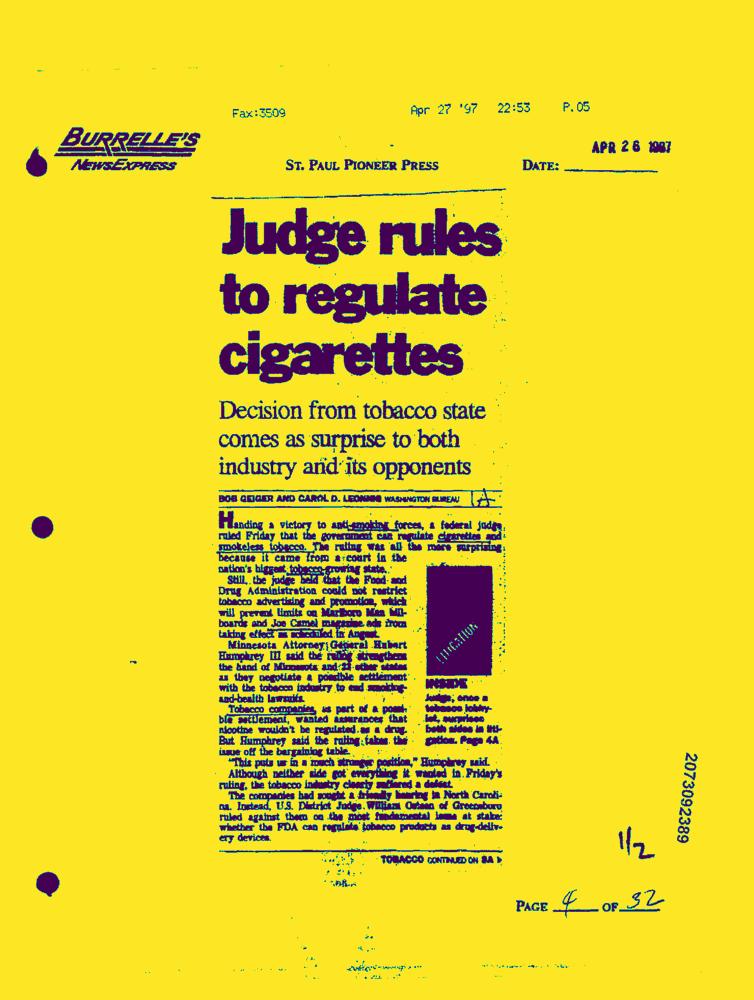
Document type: News-Article